Question: Talk about the condition:
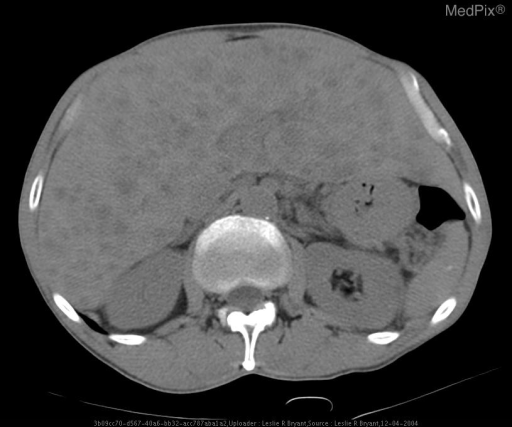
Answer: The disease is discussed as: This case demonstrates hepatic metastases not visualized on a liver sulfur colloid scan but seen vividly on a sonogram.

Three major noninvasive imaging modalities are used to evaluate hepatic metastases: CT, ultrasound, and scintigraphy.  CT has the best sensitivity and specificity if done both with and without intravenous contrast, with narrow window settings, and with 1-cm continuous sections.  The disadvantages include expense, radiation, time, intravenous contrast, and poor visualization of lesions near the diaphragmatic dome.

Ultrasound is comparable to CT in sensitivity and specificity.  It is usually less expensive, fast, has no radiation exposure, and allows excellent visualization of lesions near the diaphragms using longitudinal views.  Disadvantages include difficulty with obese patients and those with excessive bowel gas, and a strong technical dependence (e.g., using the proper focal length or frequency of transducer).  Both CT and ultrasound have the advantage of visualizing multiple organs in the search for a primary lesion.

Scintigraphy has the lowest specificity and sensitivity but is fast, relatively inexpensive, and has few technical dependencies.  Disadvantages are a low specificity, visualization limited to the liver and spleen, poor visualization of small or deep lesions, and limited usefulness in the face of underlying hepatocellular disease.

Each modality has specific advantages that can be applied to particular situations.  For example, ultrasound is ideal for lesions in the left lobe or near the dome of the liver and at times can define small lesions not seen with other methods. Other lesions may be better seen with CT; however, this is usually not predictable in advance.  In general, scintigraphy is the least informative of the three techniques.

Liver function tests are used as the initial screening for hepatic metastases.  They are nonspecific and also surprisingly insensitive for occult hepatic metastases.  With occult hepatic metastases, the tests for serum enzymes have the following sensitivities: alkaline phosphatase 6%, SGOT 38%, and LDH 81% (the most sensitive).  Once the hepatic metastases are palpable, all of these tests have sensitivities greater than 80%.